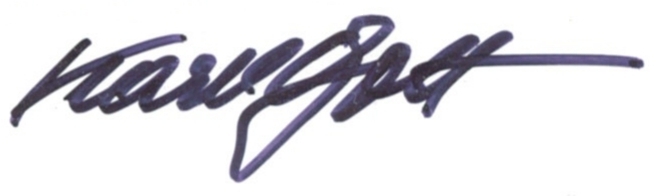
Signature of: karel gott